Question: What might the diagnosis be?
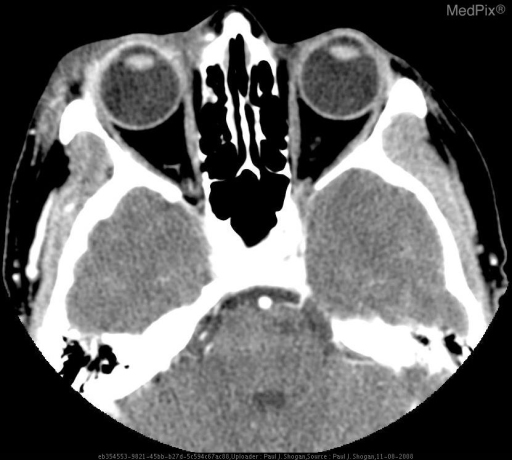
Answer: The possible diagnosis includes •  Right preseptal cellulitis with

» Choroidal Melanoma
» Metastases (Breast, Lung)
» Lymphoma
» Leukemia
» Choroidal hemangioma
» Coat’s Disease
» Toxocara Canis Infection
» Retrolental Fibroplasia.